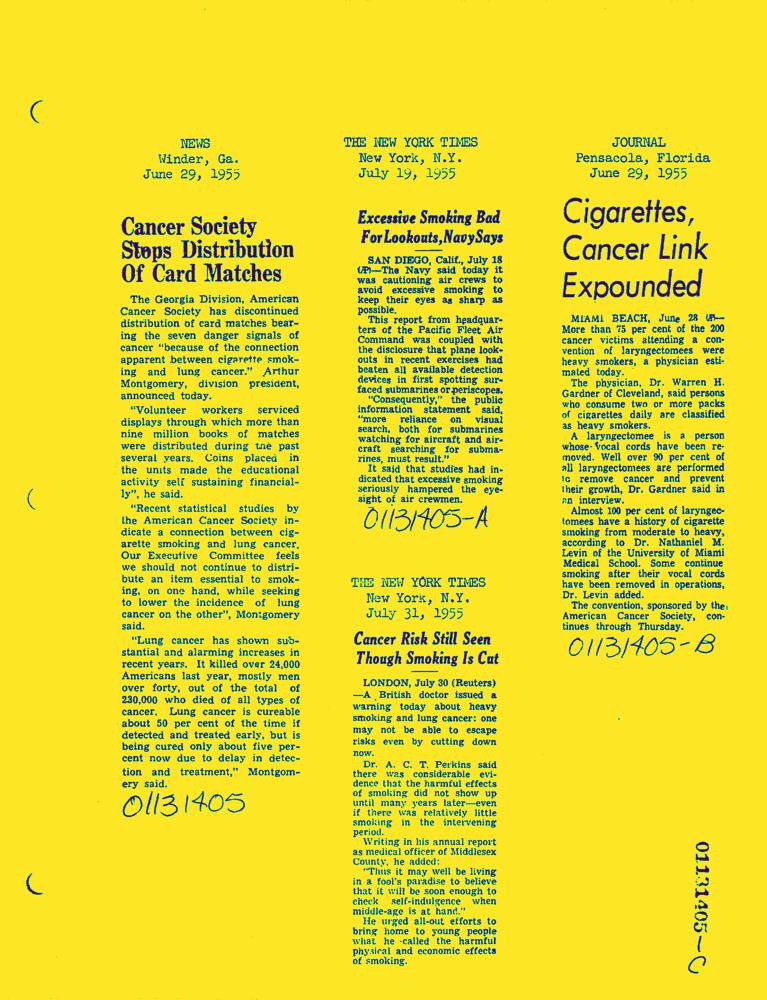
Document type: News-Article